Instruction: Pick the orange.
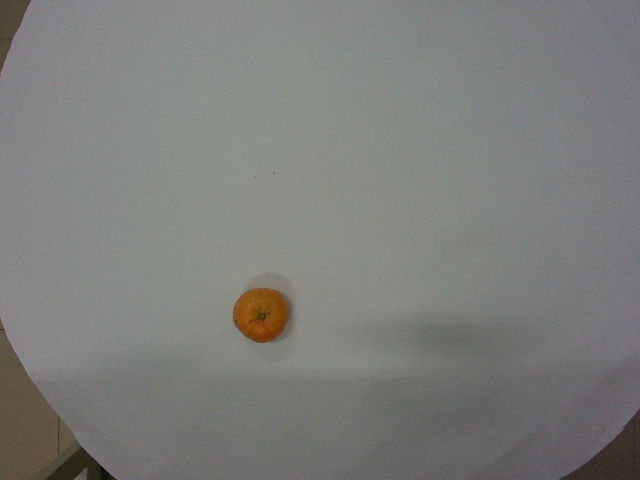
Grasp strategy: vertical